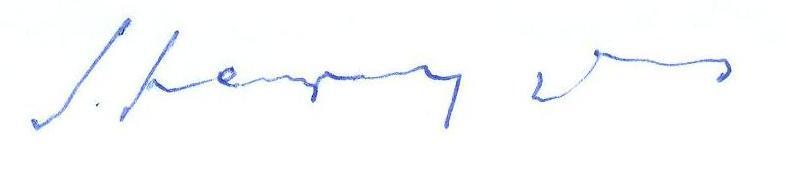
Signature of: gyula hernádi